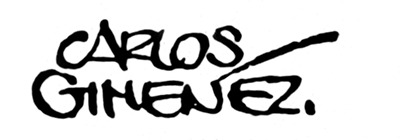
Signature of: carlos giménez